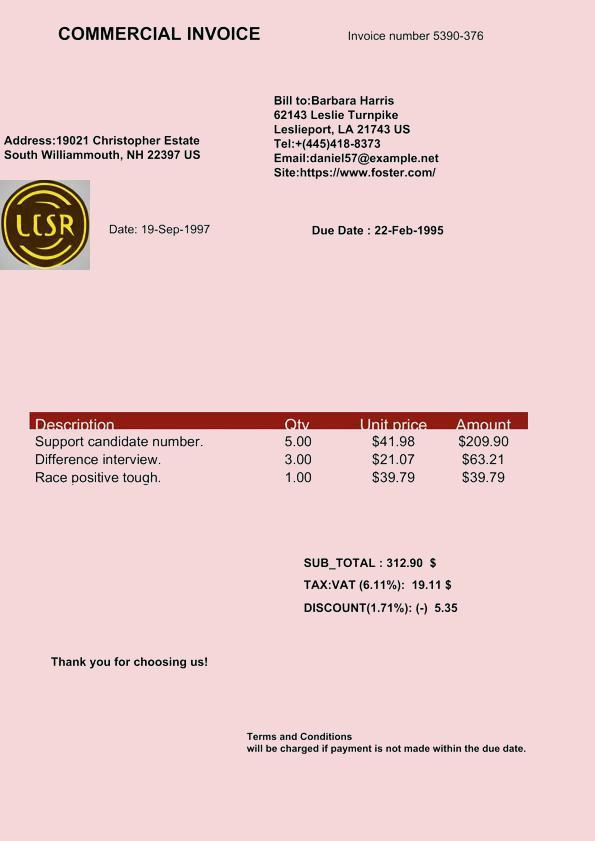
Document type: Invoice